Question: What is the name of the tenant mentioned in the document?
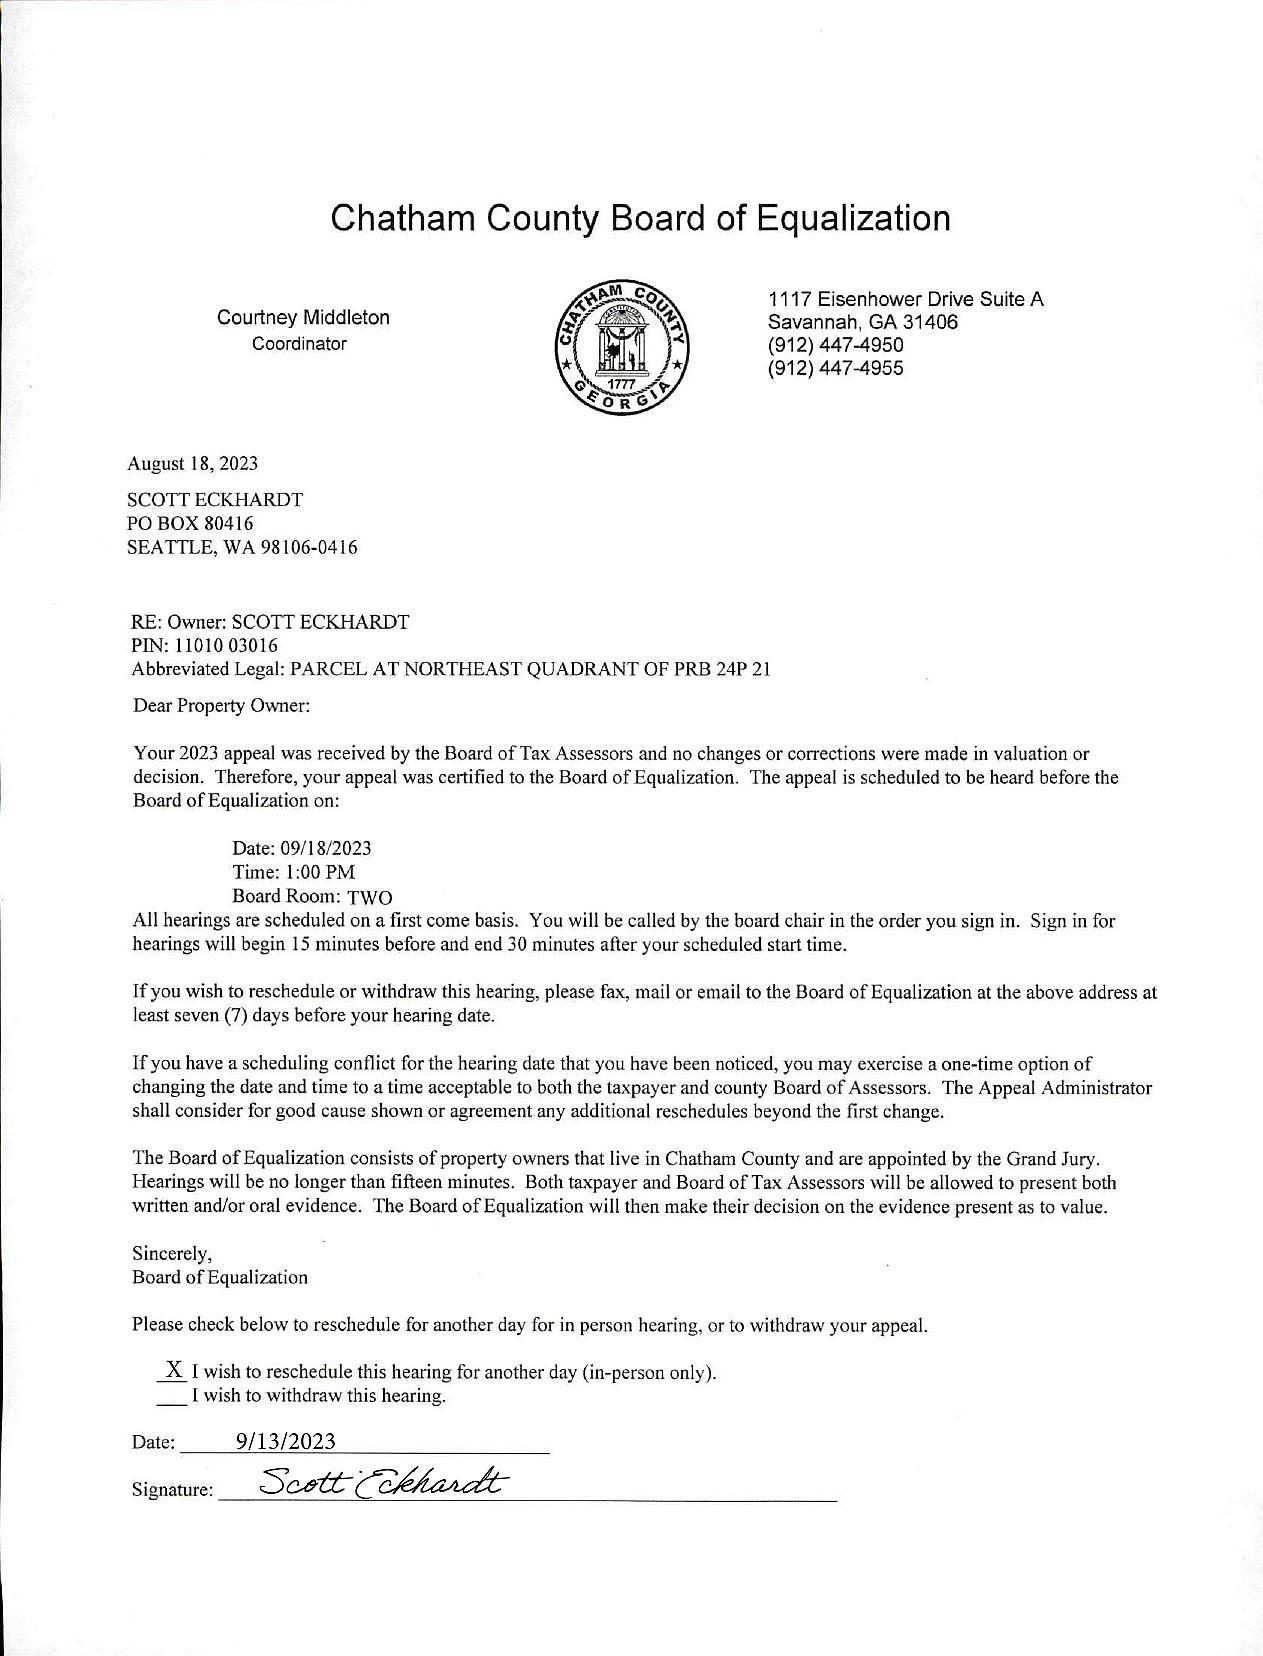
Answer: "SCOTT ECKHARDT"